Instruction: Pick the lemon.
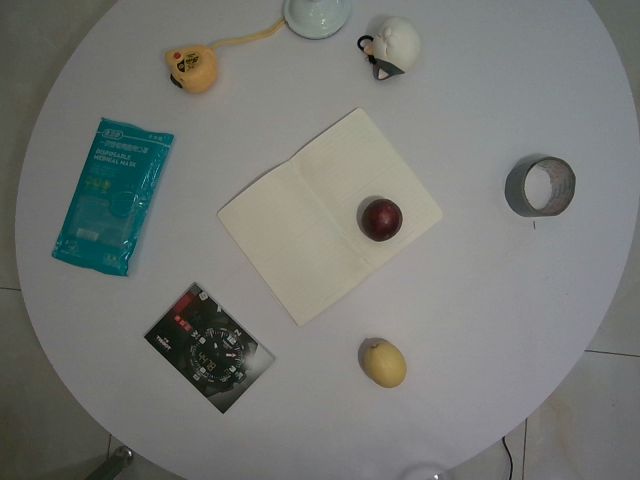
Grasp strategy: vertical